Question: Which state is mentioned in the document?
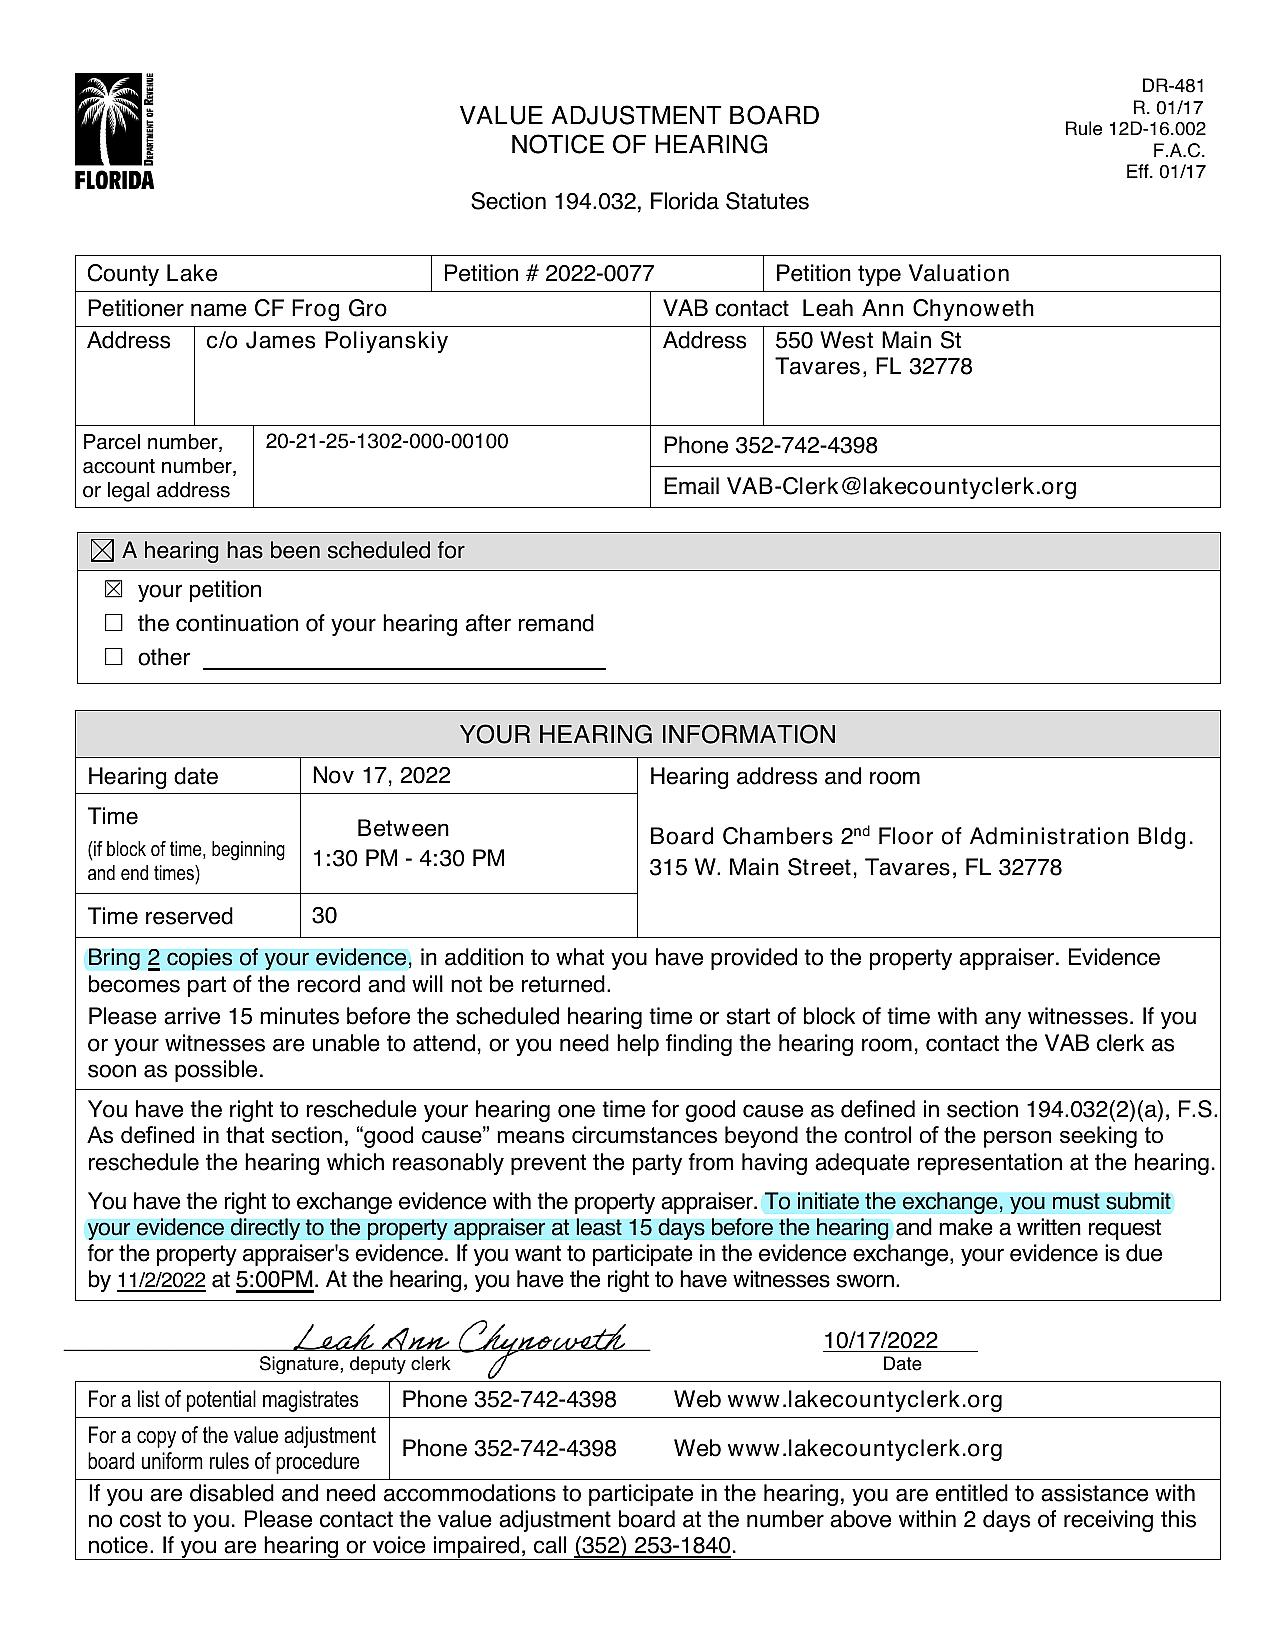
Answer: "Florida"